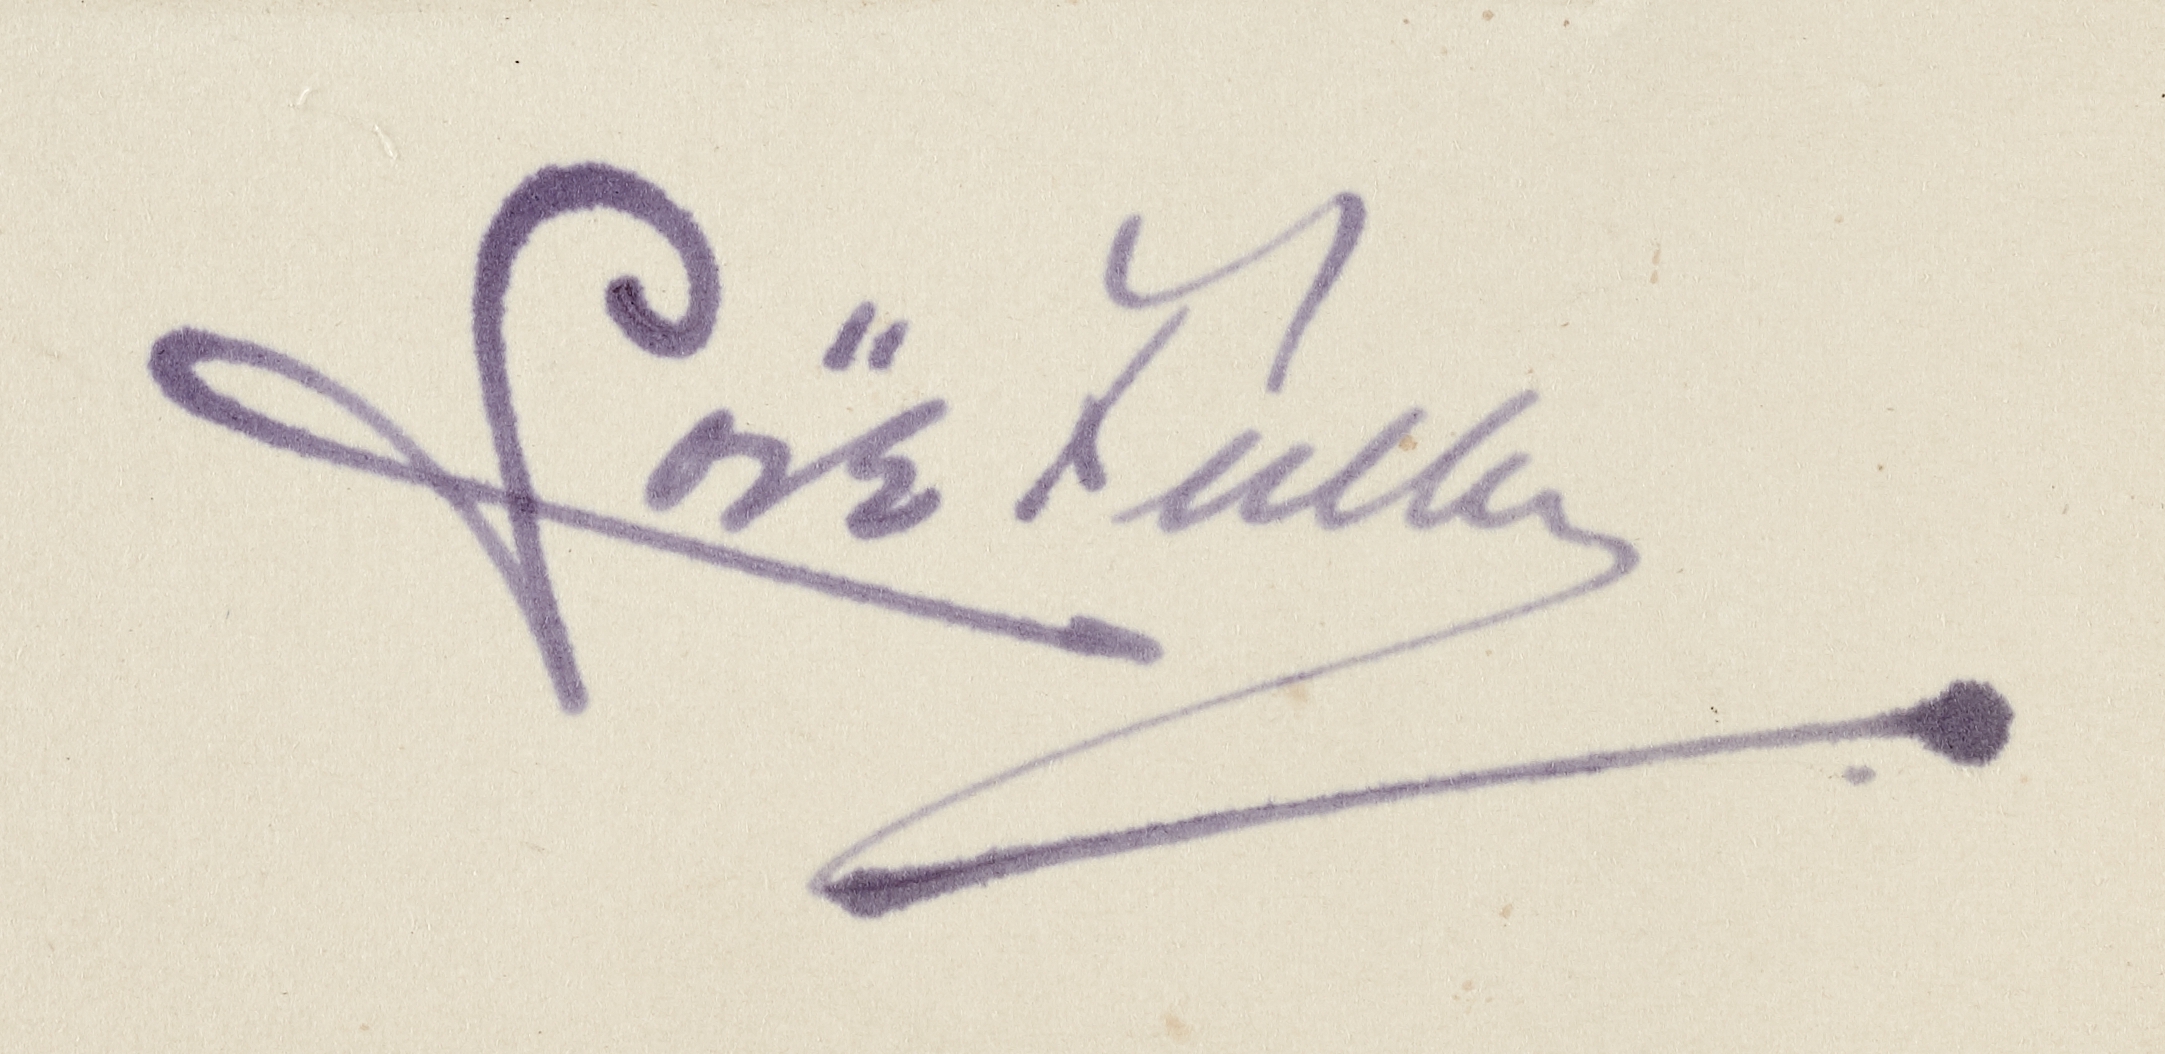
Signature of: loïe fuller